Question: In what way does the history help explain the case?
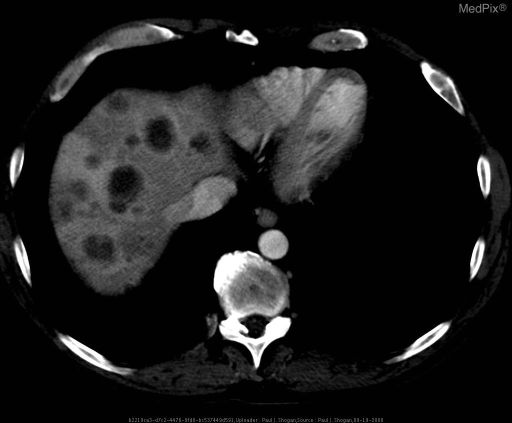
Answer: The patient's history of 52 yo male with RUQ pain and abnormal liver associated enzymes. is key in understanding the case.